Identify and extract the amount in words, amount in numbers, payee name, cheque date, and bank name from the image.
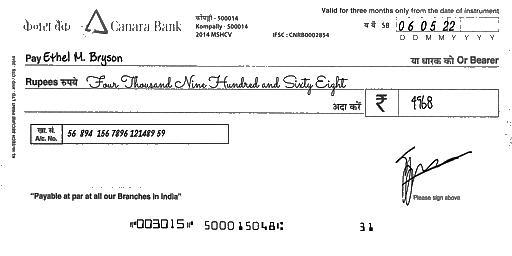
amt_in_words: Four Thousand Nine Hundred and Sixty Eight
amt_in_figures: 4968
payee_name: Ethel M. Bryson
bank_name: Canara Bank
cheque_date: 06/05/22